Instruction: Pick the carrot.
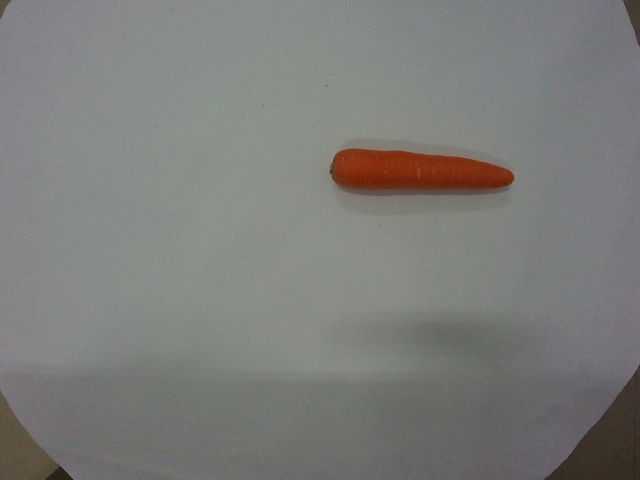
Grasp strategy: vertical